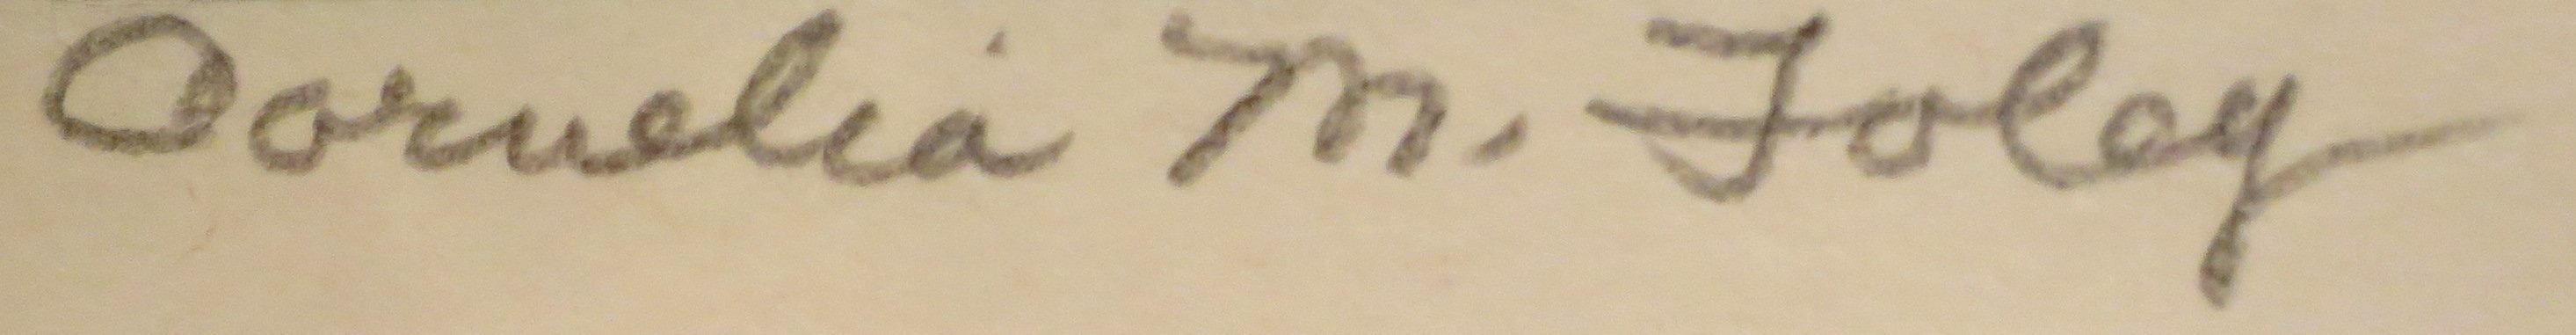
Signature of: cornelia macintyre foley